Question: Talk about the condition:
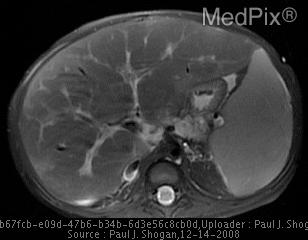
Answer: The disease is discussed as: Lesions/Condition: Autosomal Recessive Polycystic Kidney Disease

Discussion:

Autosomal recessive polycystic kidney disease (ARPKD) is a disease of tubular ectasia and fibrosis, affecting both the kidneys and liver,  presenting in infancy and childhood.  The frequency has been reported as between one in 6,000 and one in 55,000 births, and the gene responsible for ARPKD has been linked to the short arm of chromosome 6.

In the kidney, ARPKD manifests as nonobstructive collecting duct ectasia. Usually affecting both kidneys, the kidneys are enlarged, and the collecting ducts are dilated, elongated, and fibrosis develops in the renal interstitium.  Clinically, this is manifested as hypertension, diminished urinary concentrating ability, and renal insufficiency and/or failure requiring dialysis or renal transplantation.  Severe renal disease predominates in the very young infant, and may be seen in utero accompanied by oligohydramnios from decreased fetal urine production, with resultant pulmonary hypoplasia, and many infants die shortly after birth.  For those patients with mild renal involvement most will develop some degree of renal insufficiency, and some will progress to renal failure.

Liver disease is inevitably found in patients with ARPKD, with variable severity, involving the bile ducts and portal tracts.  The bile ducts are abnormally formed, increased in number, and dilated, and the portal tracts are enlarged and fibrotic. This pattern is known as congenital hepatic fibrosis, and is always present in ARPKD, although is not by itself diagnostic of the disease.  Generally, the liver is not enlarged, the hepatic parenchyma is normal, and there is normal hepatocellular function.  The hepatic involvement is progressive, with patients commonly presenting between the ages of 5 and 13 years with resultant portal hypertension, splenomegaly, varices, and gastroesophageal hemorrhage. Interestingly, when the bile ducts are macroscopically dilated, ARPKD in the liver may be indistinguishable from Caroli disease.  Further complications include ascending cholangitis, secondary to entry of nonsterile gastrointestinal contents into the dilated intrahepatic bile ducts.

Disease manifestations and clinical presentations vary considerably, and ARPKD is viewed as a spectrum of kidney and liver disease, with renal and hepatic disease inversely proportional to each other in individual patients.  Children with severe kidney disease have mild congenital hepatic fibrosis, and patients with minimal renal disease, may have no renal functional impairment, but rather progressive hepatic fibrosis leading to the development of portal hypertension.

Pathogenesis of Renal Involvement:

Renal cysts develop from epithelial proliferation along the collecting duct of the nephron.  Symmetric and circumferential epithelial proliferation results in tubular lengthening and fusiform dilatation of the collecting duct.  The result is that the function of the epithelium changes from resorptive to secretory.

Pathologic Features:

There are numerous dilated and elongated tubular structures, radially oriented relative to the renal hilum.  Obstruction is not the underlying cause of dilatation; the ‘cysts’ represent dilation and hyperplasia of the interstitial portions of the urteric bud branches that form the collecting ducts.  The kidneys are symmetrically enlarged with a preserved reniform shape, with multiple, tiny cystic spaces throughout.  The elongated, dilated collecting ducts extend from the medulla to the cortex, blurring the corticomedullary junction.

Sonography:

As the spectrum of renal involvement varies, so do the sonographic manifestations of ARPKD.  Neonates and infants with moderate to severe renal disease may demonstrate kidneys that are smoothly enlarged and diffusely echogenic, which is the result of the many interfaces between the radially arrayed dilated ducts and the ultrasound beam.  The degree of enlargement is directly proportional to the number of dilated ducts.  Additionally, numerous, 1-2 mm cystic appearing structures may be identified throughout the cortex and medulla, causing loss of the corticomedullary differentiation.  Occasionally, compressed cortex may be identified at the periphery of the kidney as a hypoechoic thin rim of parenchyma.  Macrocysts may also be evident, becoming larger and more numerous over time.  The bladder is usually small.

Those children who present secondary to portal hypertension have milder renal involvement with normal, or near normal renal function.  The kidneys may appear normal at US, or appear enlarged, echogenic, and have cysts of varying size.  Older children who have progressed to renal fibrosis and demonstrate multiple macrocysts may have sonographic findings that mimic the appearance of autosomal dominant polycystic kidney disease, blurring the diagnosis of ARPKD.

Sonographic findings of the hepatobiliary manifestations of ARPKD are also variable.  The liver displays patchy or diffusely increased echogenicity of the portal tracts, representing periportal fibrosis.  The intrahepatic biliary tree may appear normal, or conversely numerous, dilated intrahepatic biliary ducts may be identified.  As patients develop severe portal hypertension, enlarged splenic and portal veins may be demonstrated, and the liver and spleen may become enlarged.  Sonographic evaluation of the portal and splenic veins for direction of flow may assess the progression of portal hypertension.

Treatment:

Treatment for ARPKD consists of symptomatic management of the sequelae of the disease, such as the control of systemic hypertension with appropriate medication.  Renal failure is treated with dialysis or renal transplantation.  Treatment of the hepatobiliary manifestations of ARPKD consist primarily of controlling variceal bleeding.  Ascending cholangitis is also a possible complication, and prompt management is important.